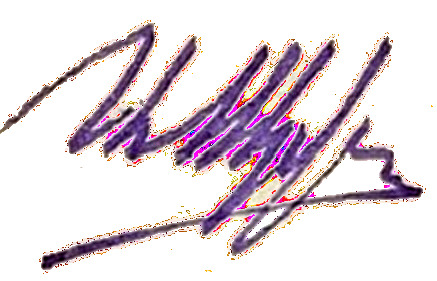
Signature of: aghasi ayvazyan